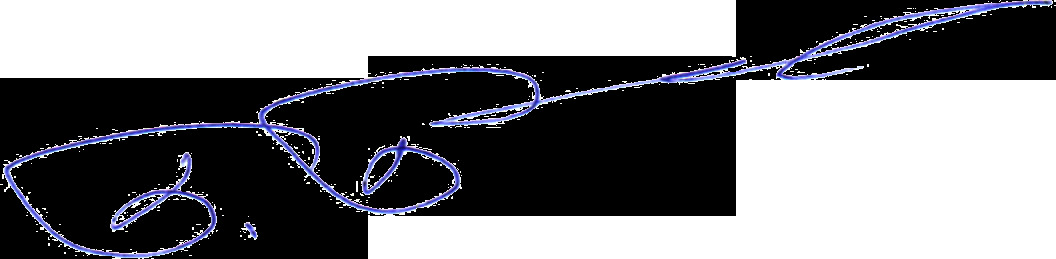
Signature of: bohdan beniuk